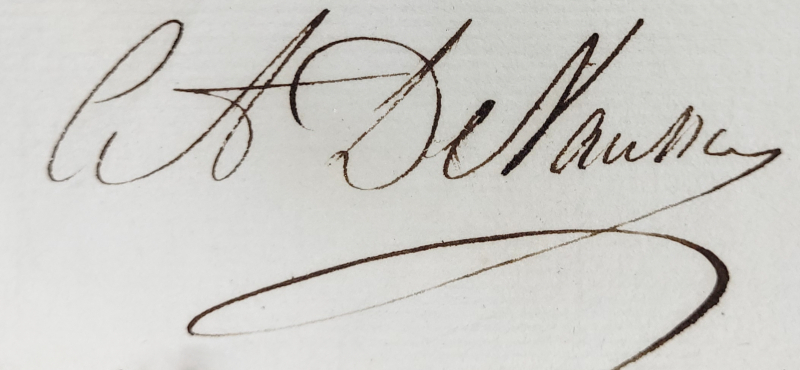
Signature of: charles achille de vanssay